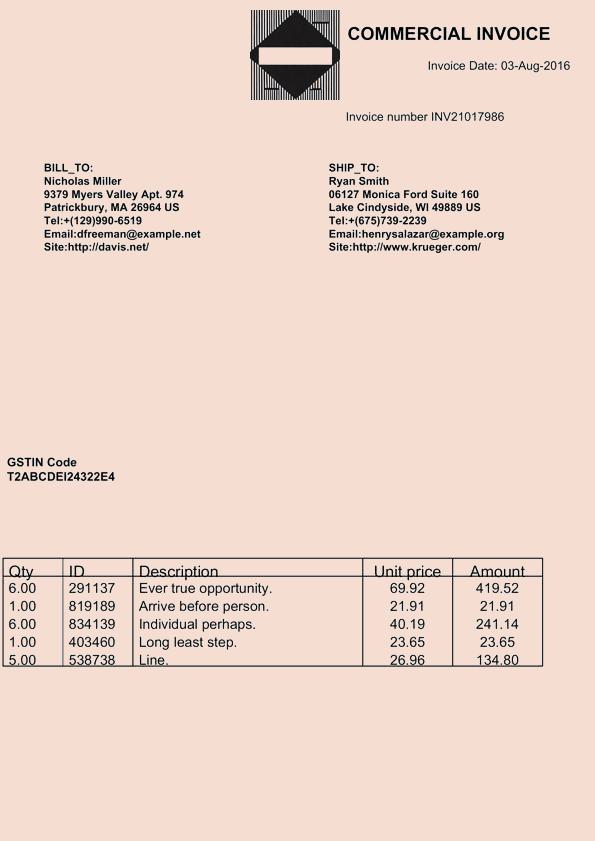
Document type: Invoice